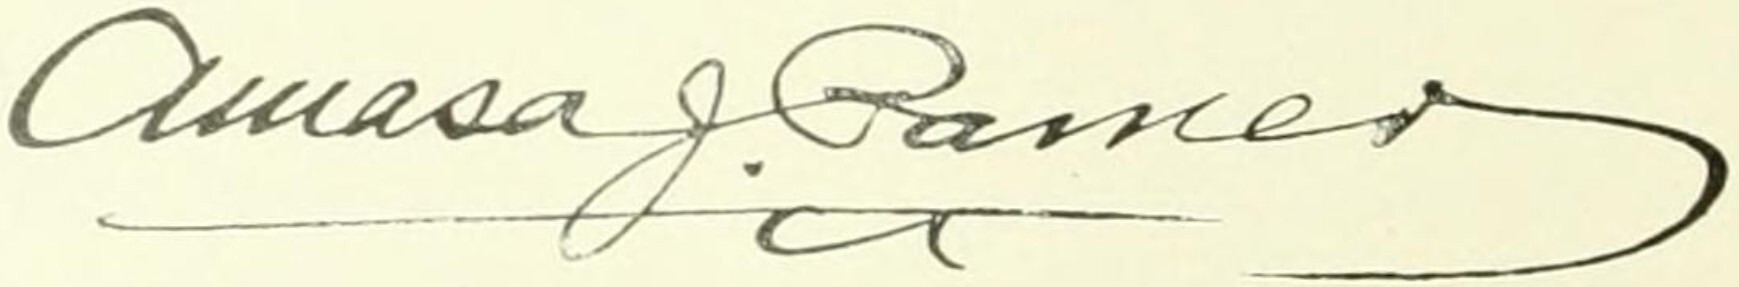
Signature of: amasa j parker jr